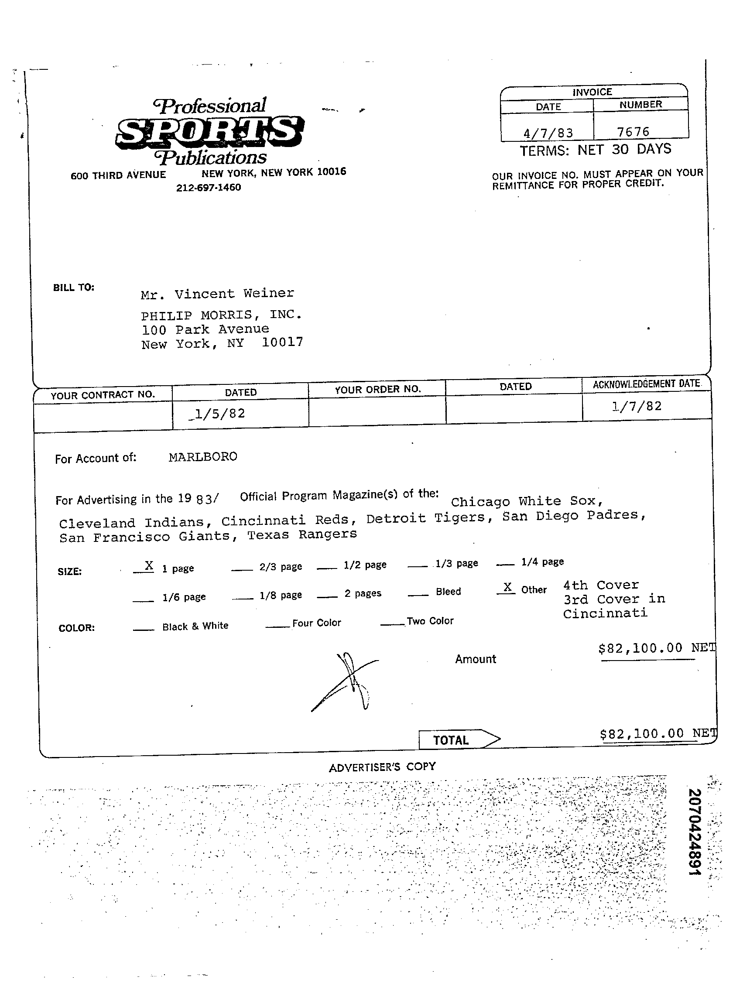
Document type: Invoice